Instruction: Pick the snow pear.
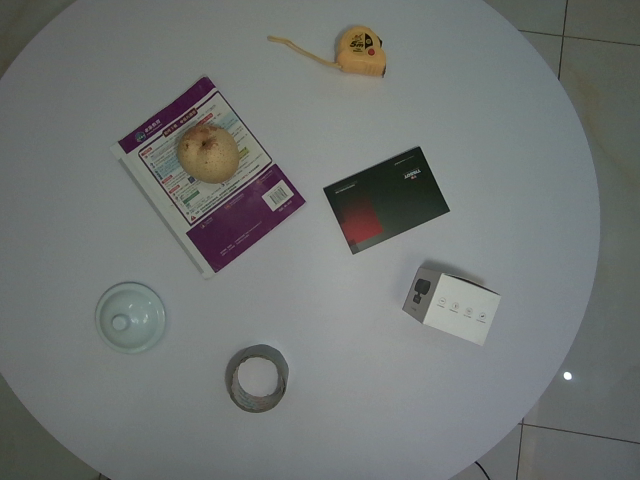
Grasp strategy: vertical